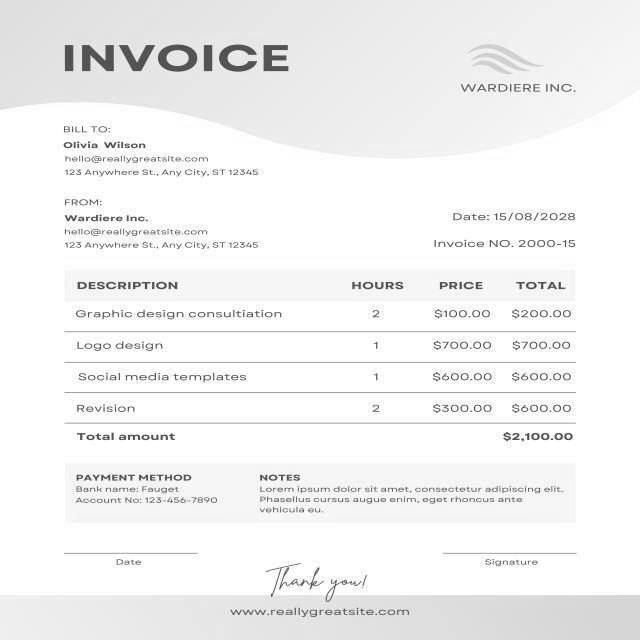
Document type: Invoice